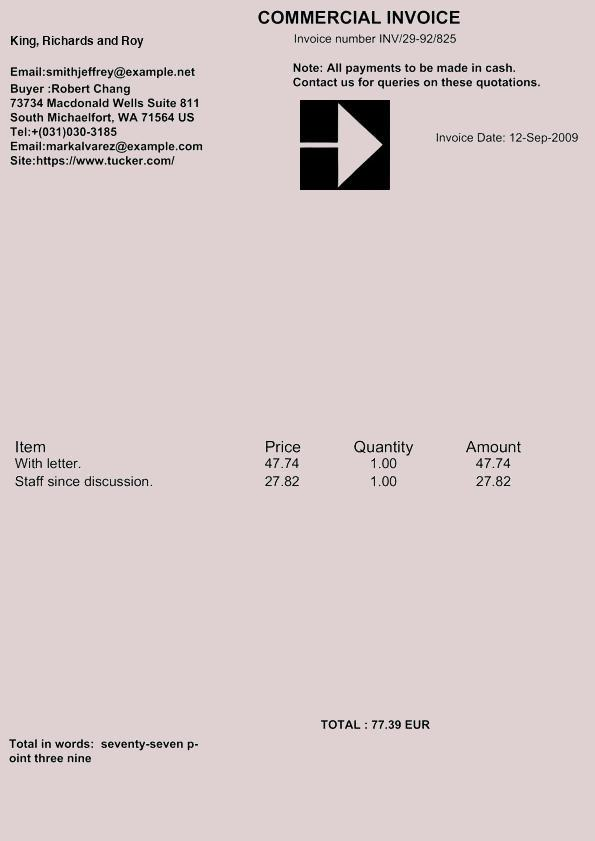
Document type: Invoice